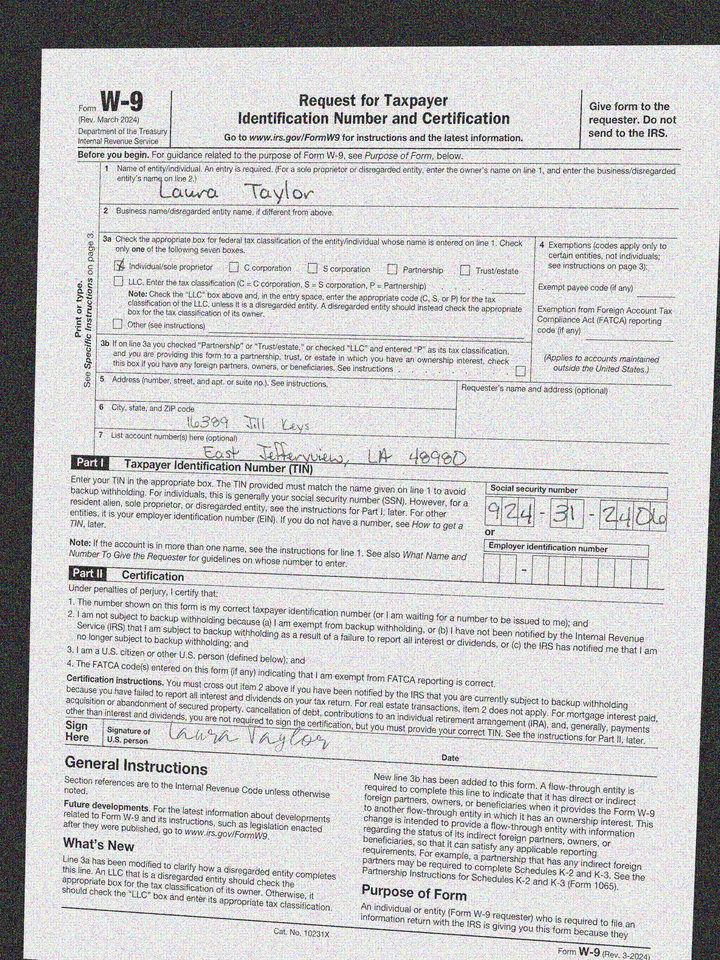
adr1: 16389 Jill Keys
adr2: East Jefferyview, LA 48980
cbx: yes
ssn: 924312406
enm: Laura Taylor